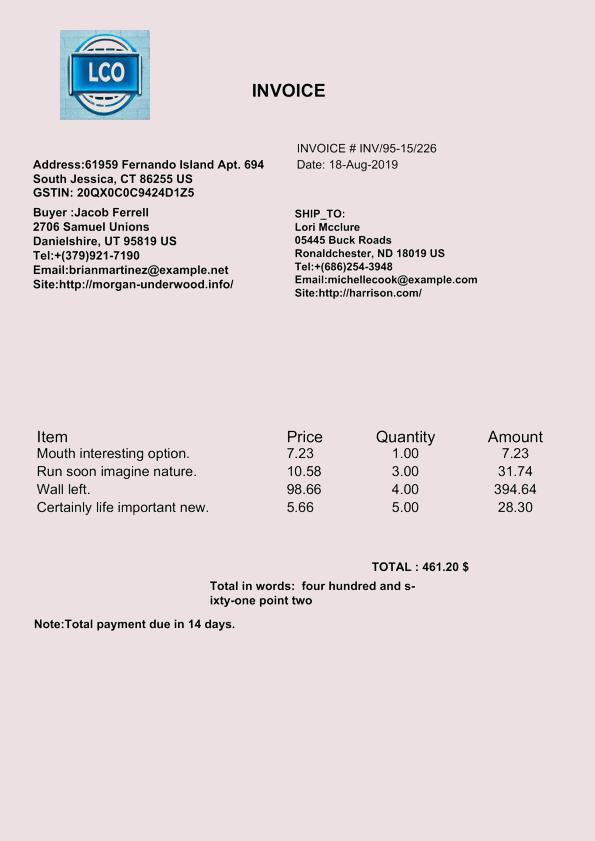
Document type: Invoice